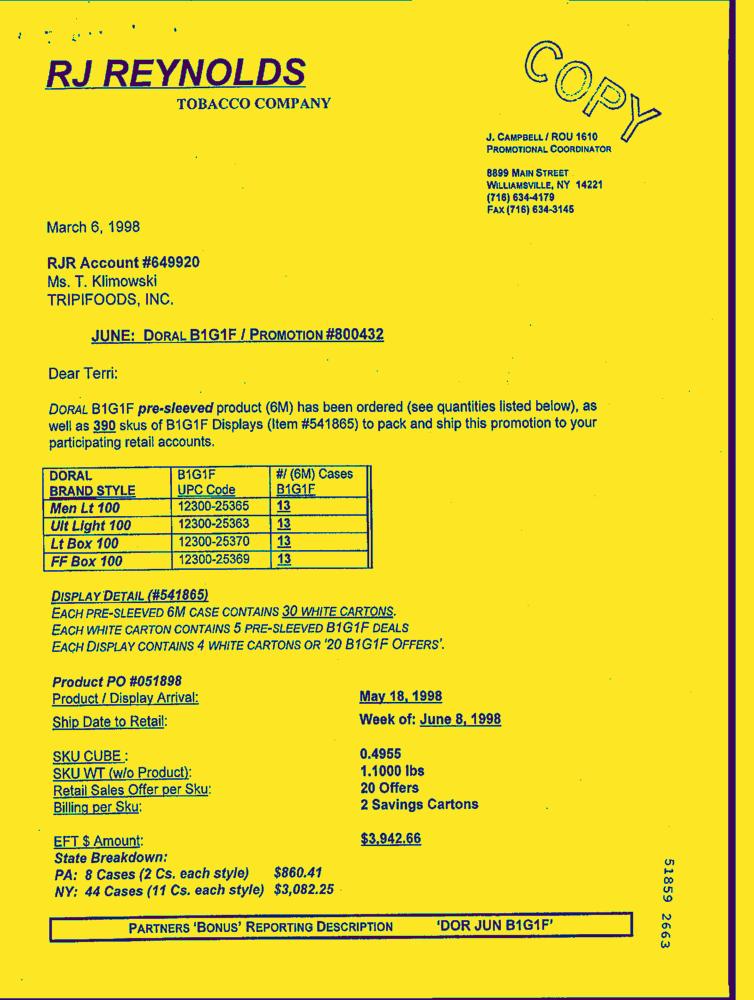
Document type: Letter-Doc